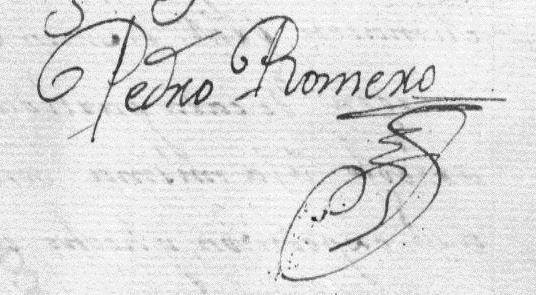
Signature of: pedro romero